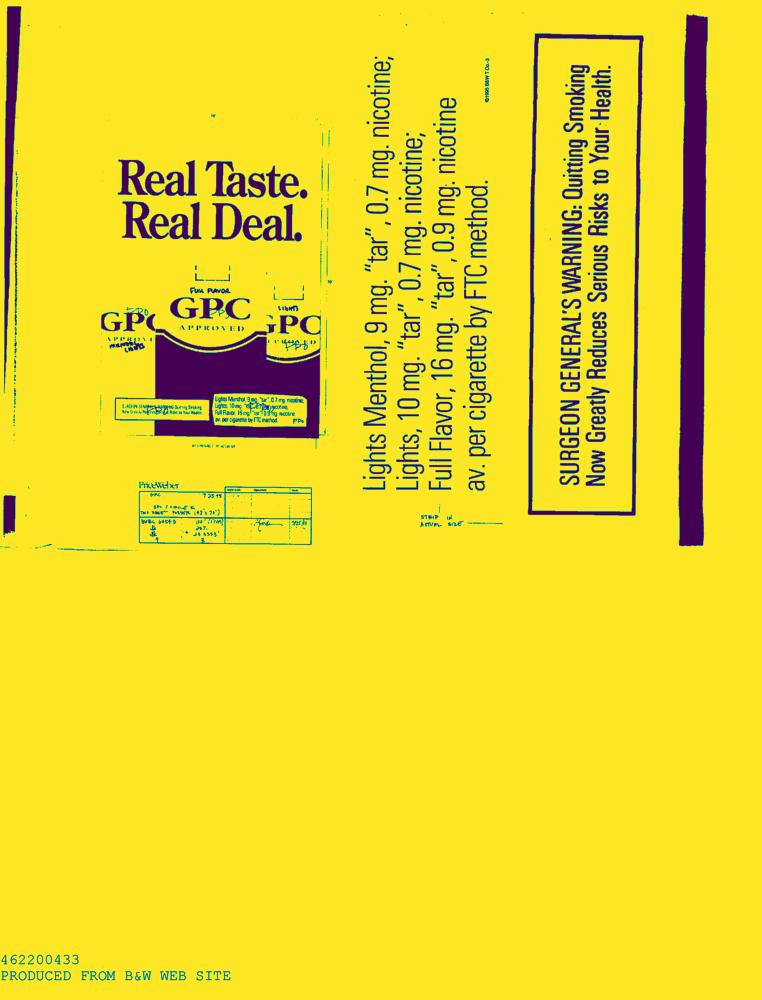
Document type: AD